Question: What could the diagnosis suggest?
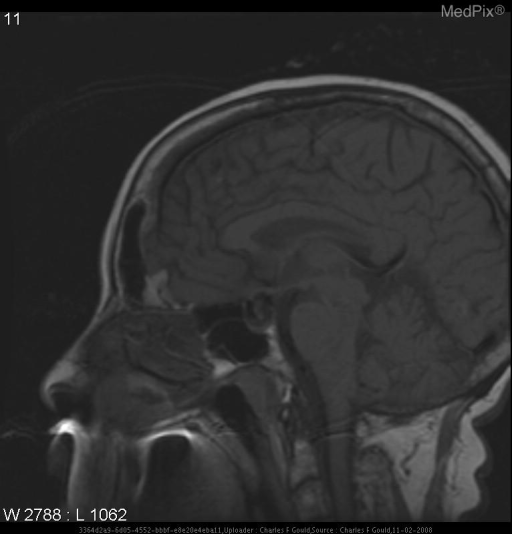
Answer: The possible diagnosis includes •  Congenital berry aneurysm
•  Atherosclerotic fusiform aneurysm
•  Mycotic aneurysm.